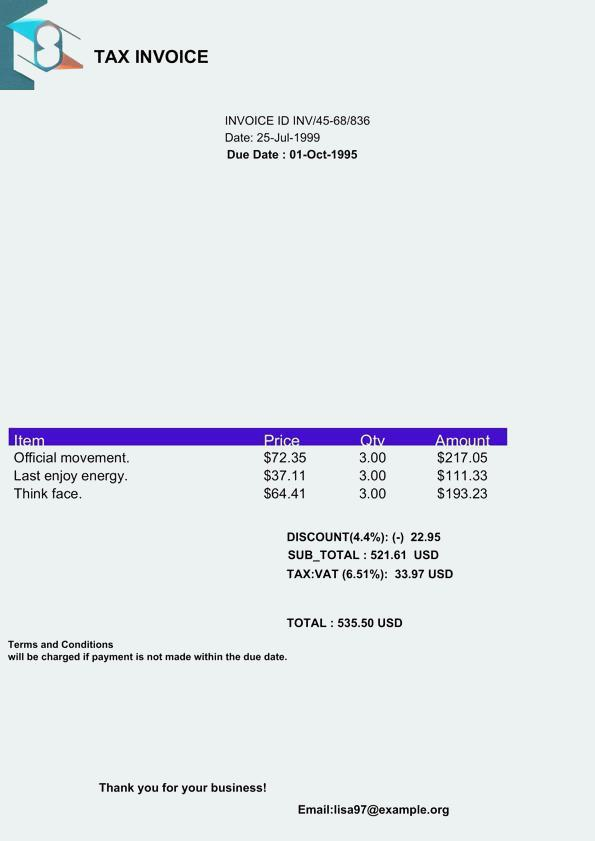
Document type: Invoice